Retrieve the amount in words, amount in figures, name of the payee, date on the cheque, and the bank name from the image.
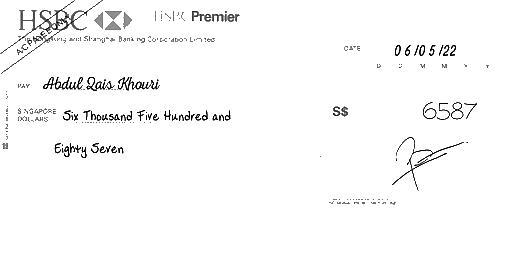
amt_in_words: Six Thousand Five Hundred and Eighty Seven
amt_in_figures: 6587
payee_name: Abdul Qais Khouri
bank_name: HSBC
cheque_date: 06/05/22